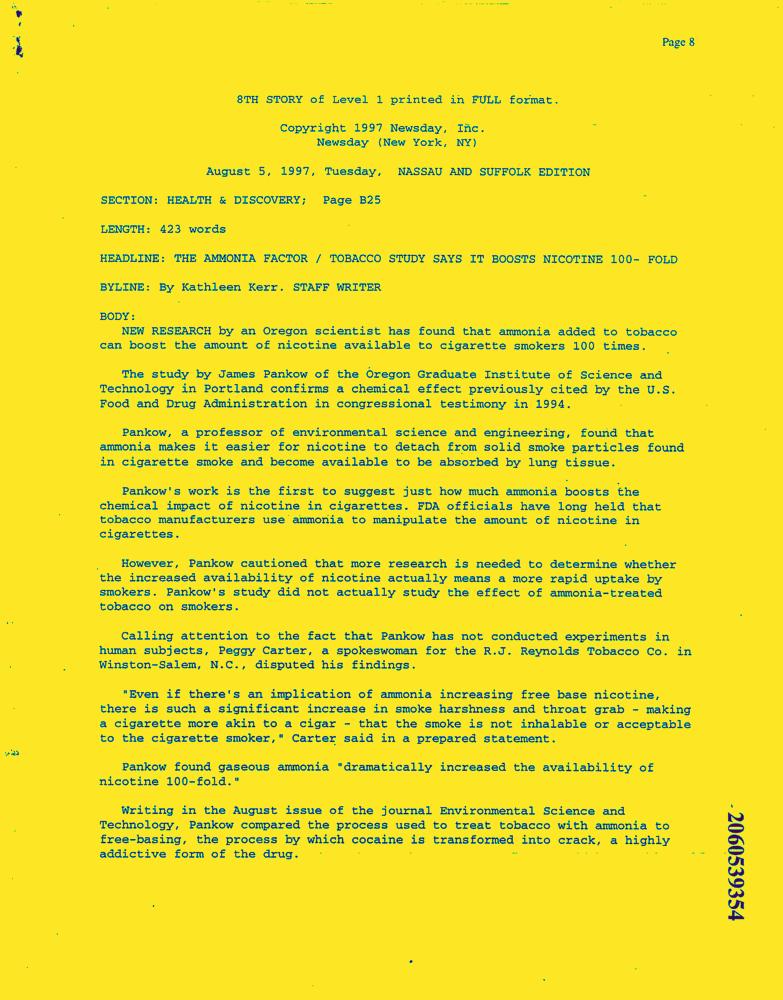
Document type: News-Article